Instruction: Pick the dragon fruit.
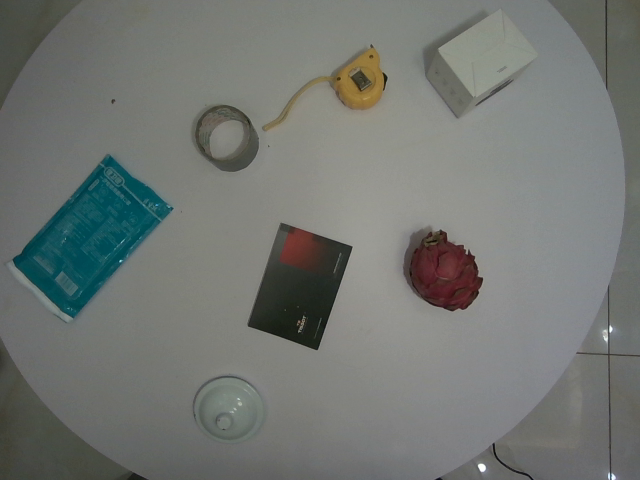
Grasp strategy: vertical